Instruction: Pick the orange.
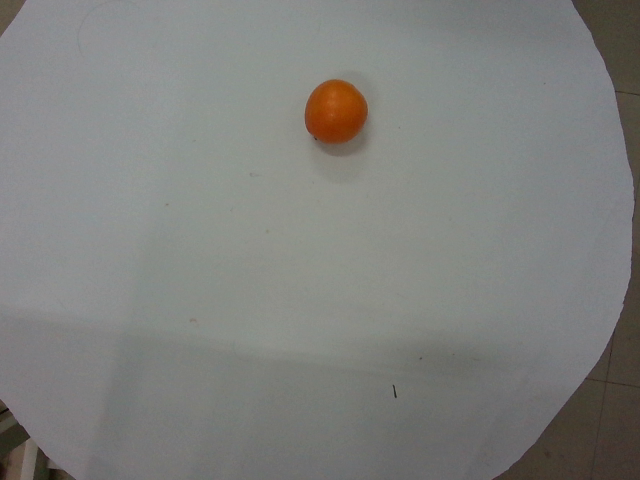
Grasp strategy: vertical